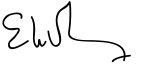
Signature of: eliseo verón